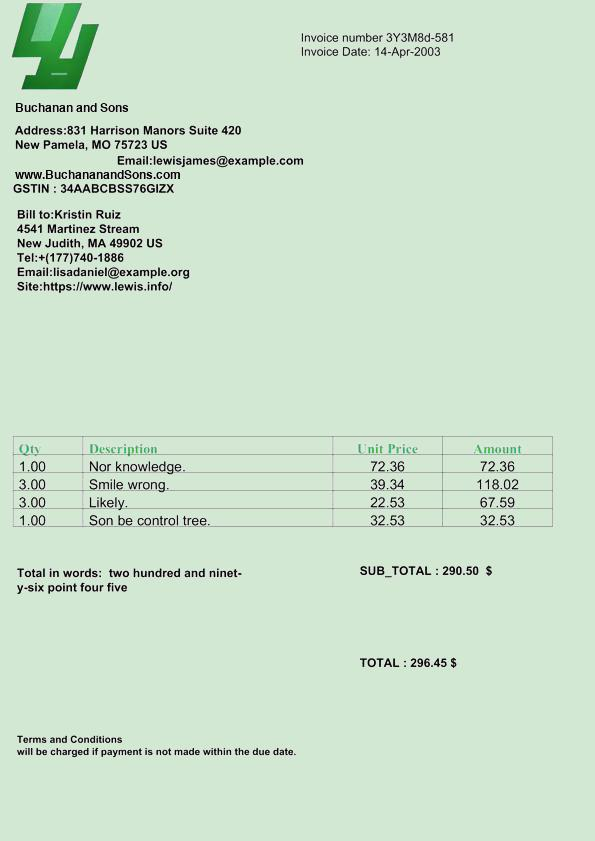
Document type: Invoice